Question: What could the diagnosis suggest?
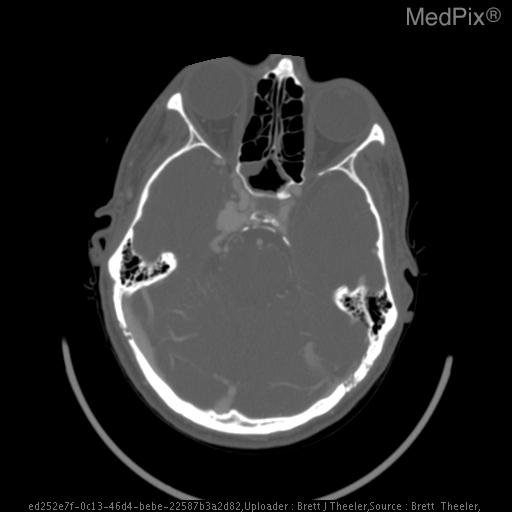
Answer: The possible diagnosis includes Trauma.